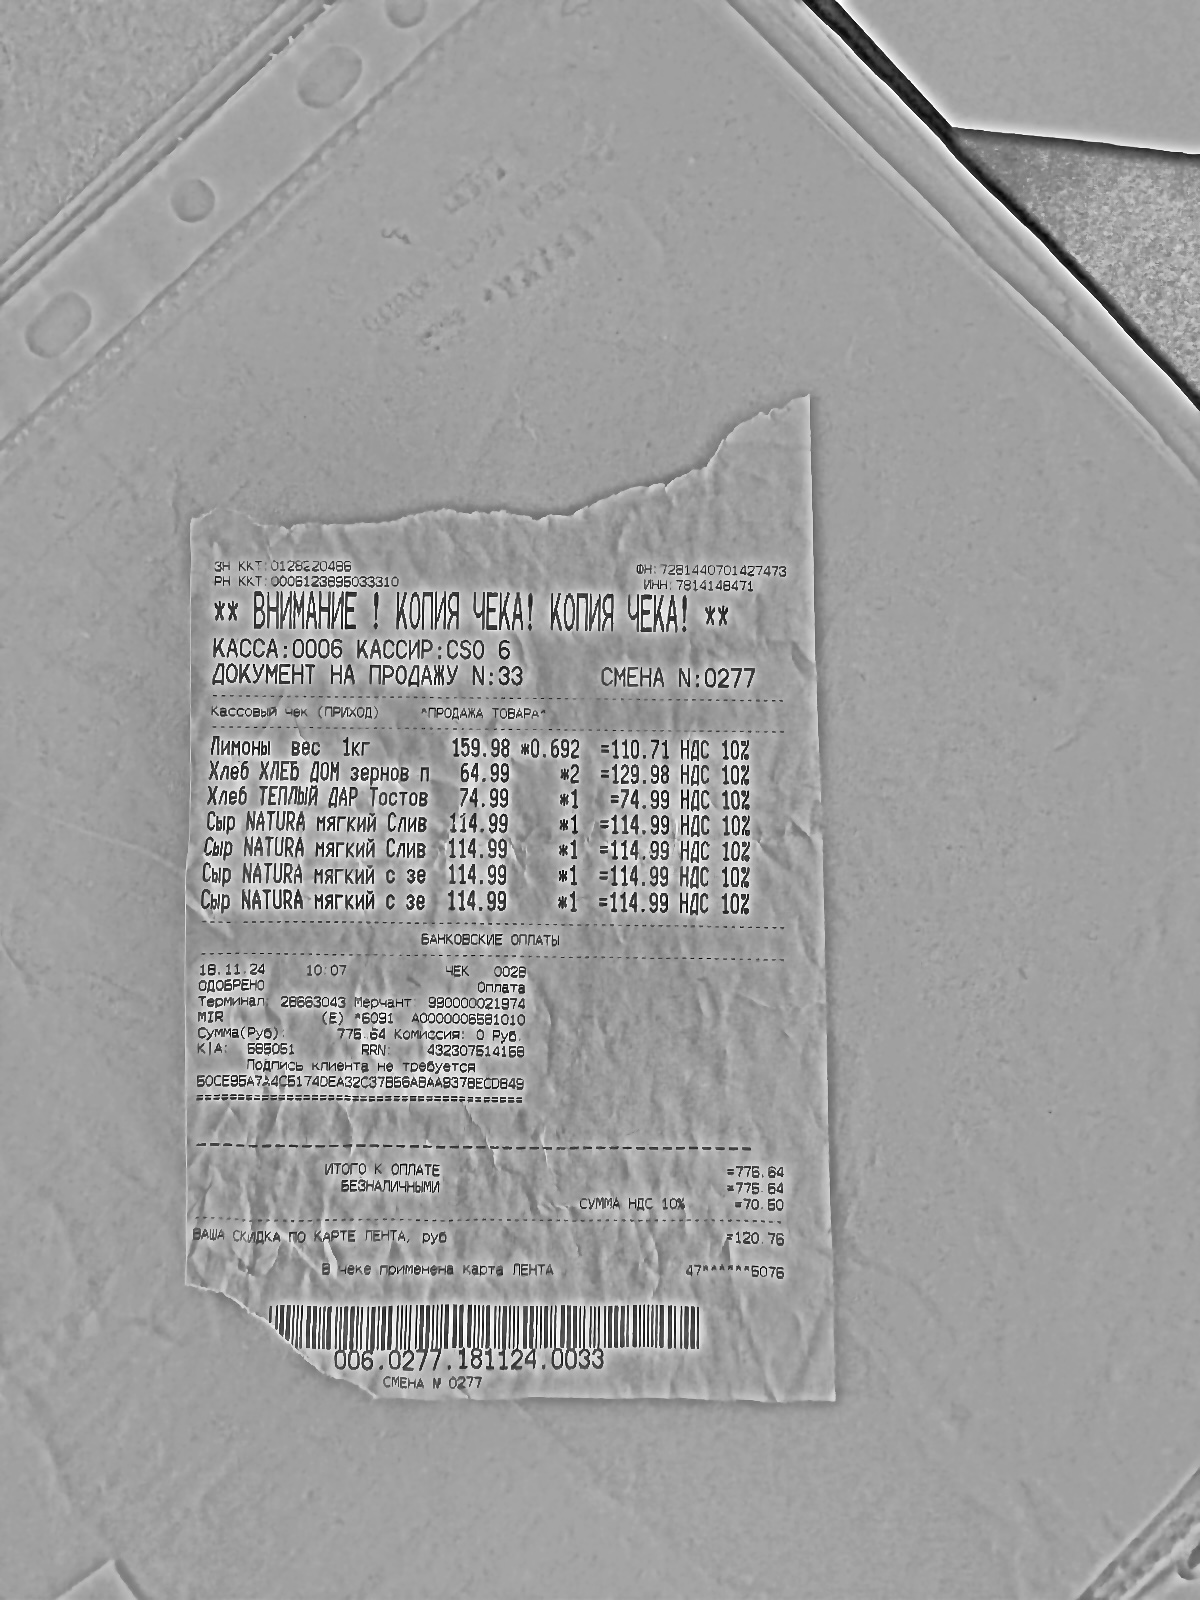
Продавец: ООО Лента
ИНН: 7814148471
Дата: 18.11.24
Товары: Лимоны вес 1кг; Хлеб ХЛЕБ ДОМ ЗЕРНОВ П; Хлеб ТЕПЛИЙ ДАР ГОСТОВ; Сыр NATURA МЯГКИЙ СЛИВ
Количество: 0.692; 2.000; 1.000; 3.000
Цена: 159.98; 64.99; 74.99; 114.99
Сумма: 110.71; 129.98; 74.99; 344.97
Итого: 775.54